Question: How does the patient history play a role?
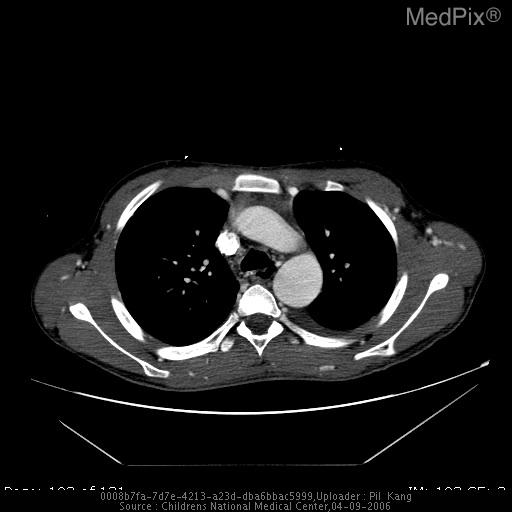
Answer: The patient's history of 14 year old male with chronic shortness of breath is key in understanding the case.